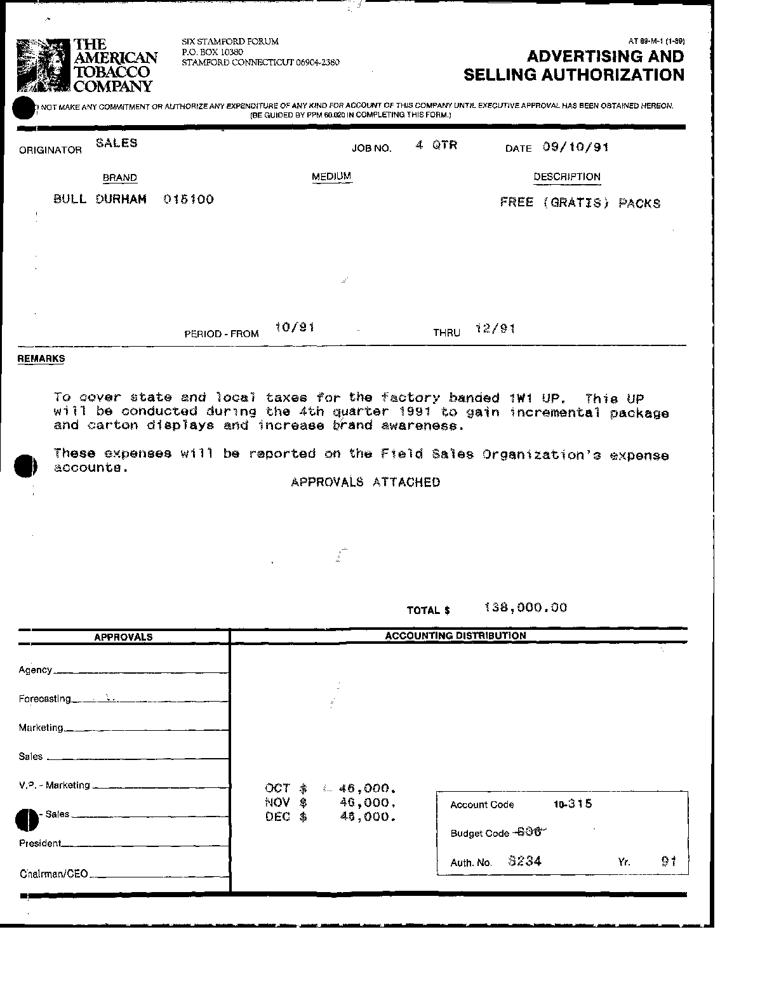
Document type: Invoice